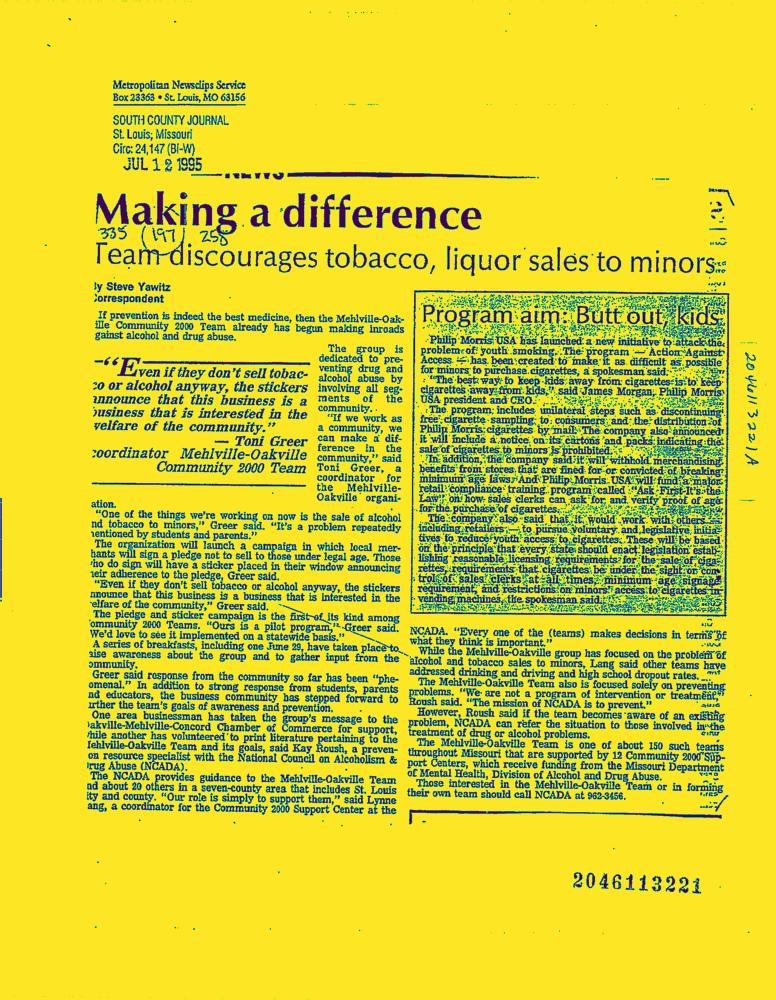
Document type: News-Article